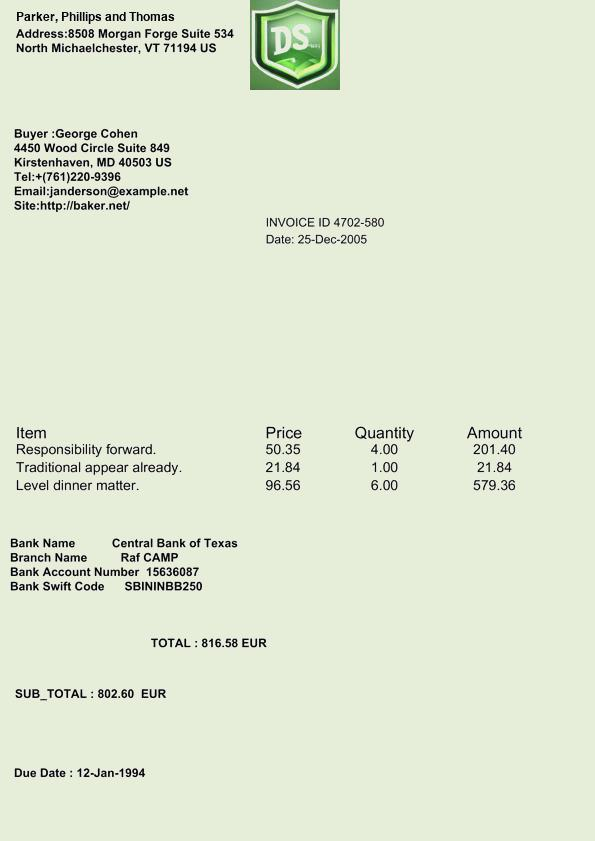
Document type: Invoice